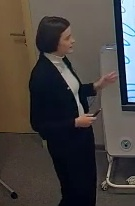
Транскрипция: You can see the difference between them. Look at these words in bold. Here we have every day and here we have yesterday. So, in the first sentence, about what time we are talking?
Категория: Педагогические действия
Подкатегория: Задаёт открытый вопрос; Делает пояснение/объяснение
Описание действия: Учитель предлагает ученикам сравнить предложения в разных временах
Контекст и комментарии: Контекст ДО: учитель поздоровался с классом и начал занятие. Результат после: одна из учениц подняла руку и ответила на вопрос. Педагогический эффект: ученики включились в учебный процесс и начали погружаться в тему